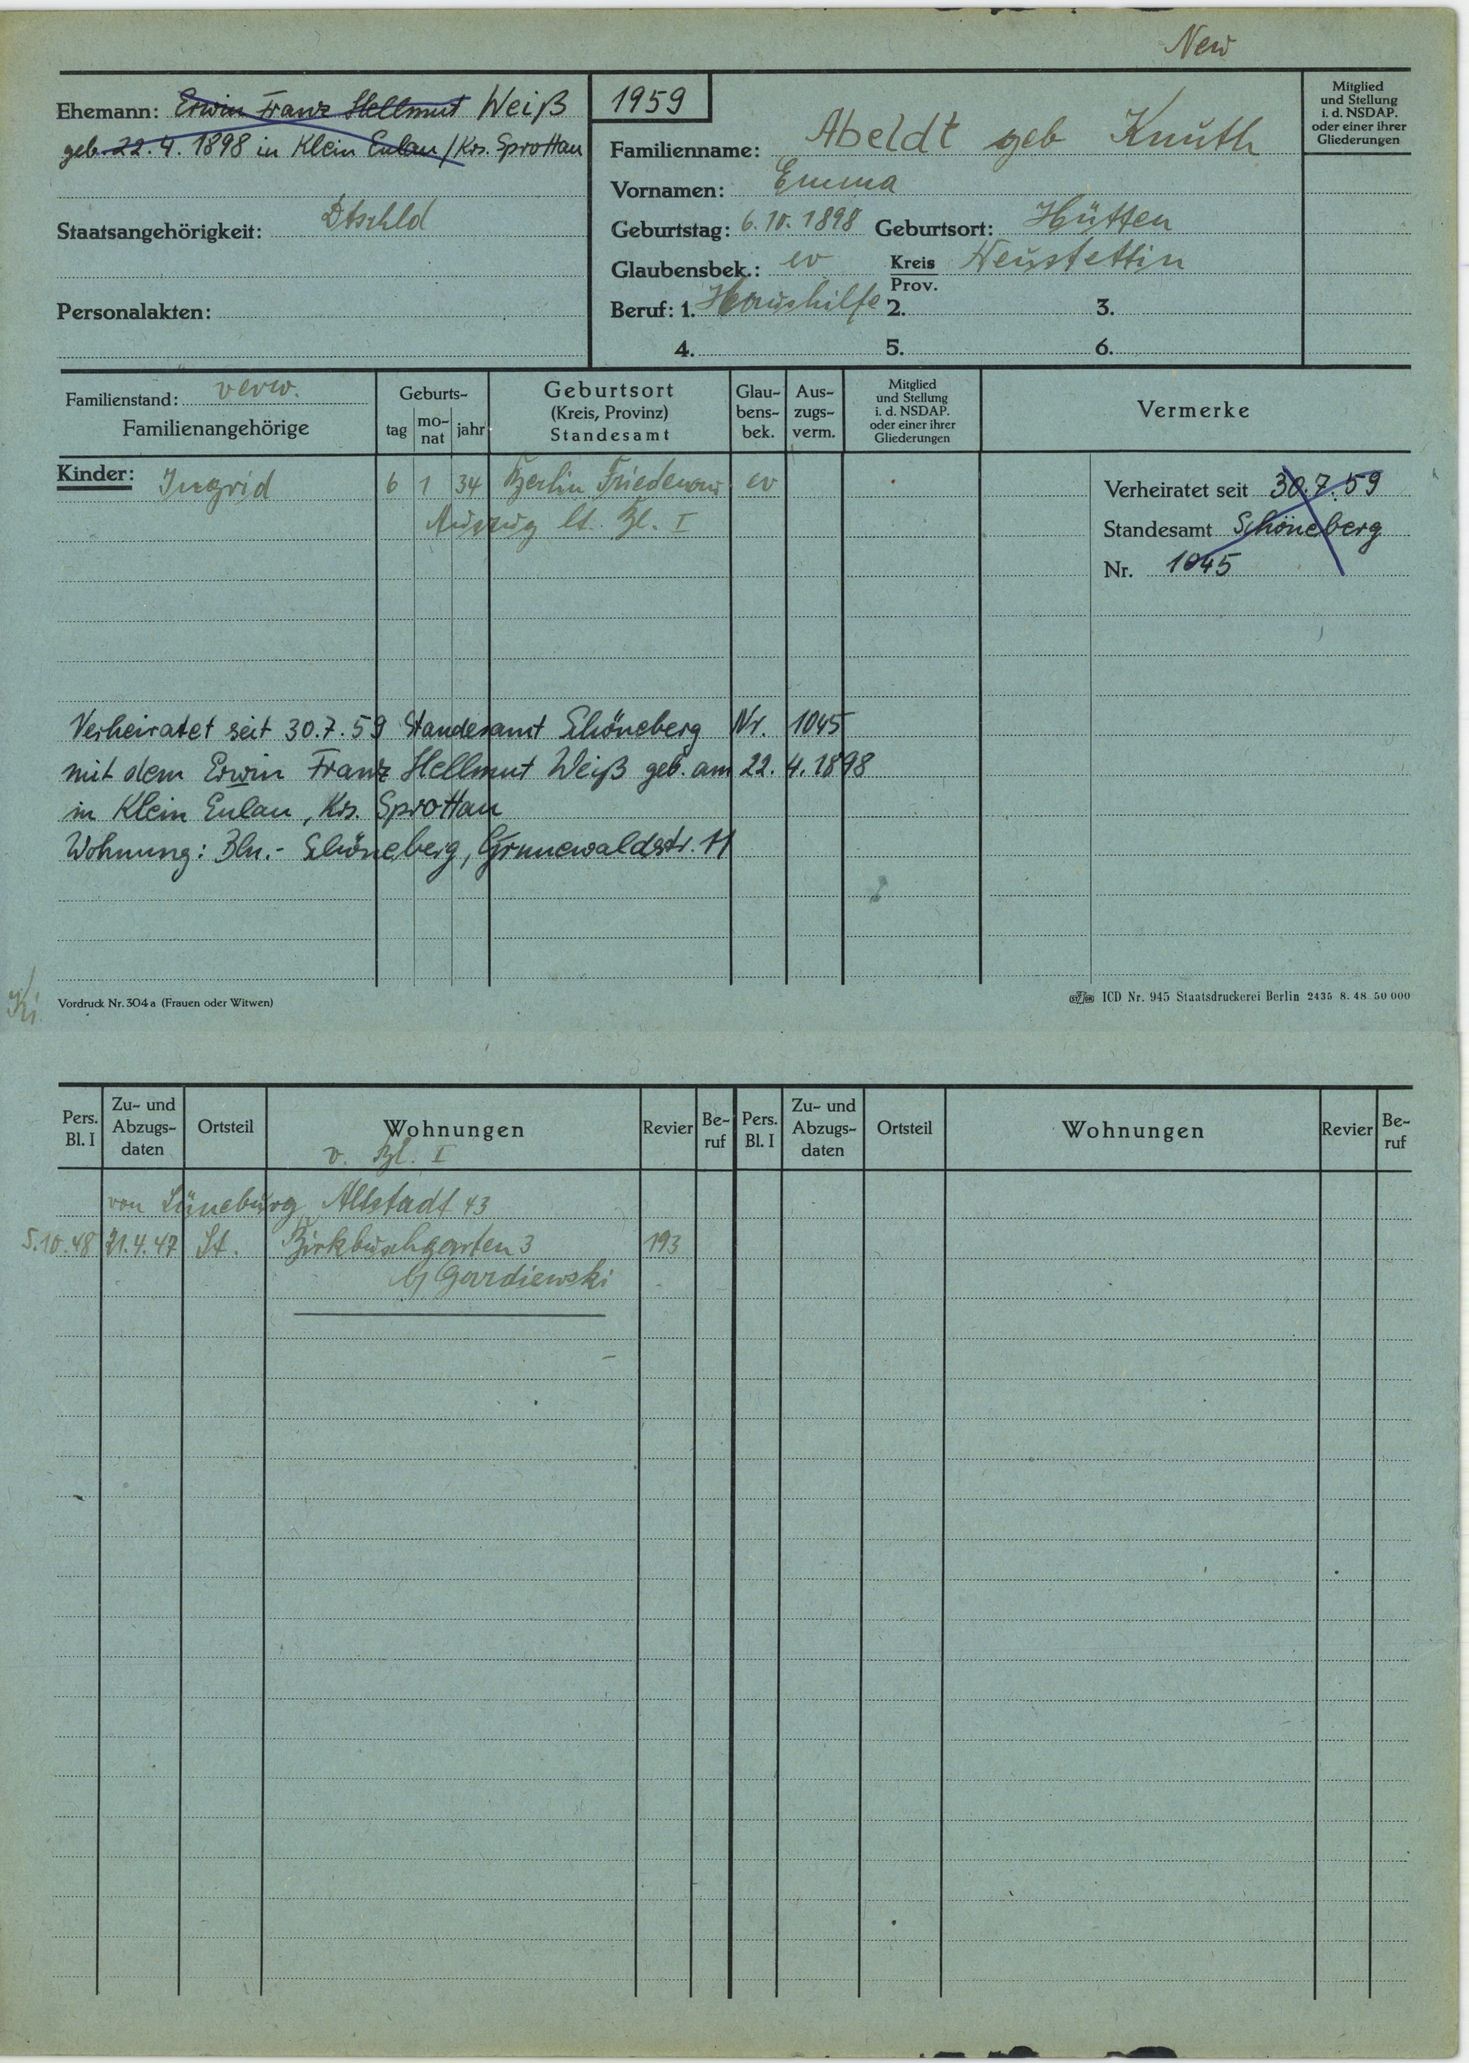
Abeldt geb Knuth